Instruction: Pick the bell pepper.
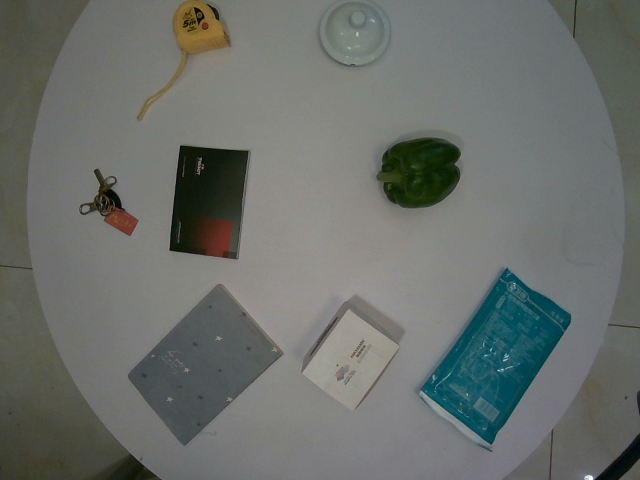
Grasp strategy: vertical